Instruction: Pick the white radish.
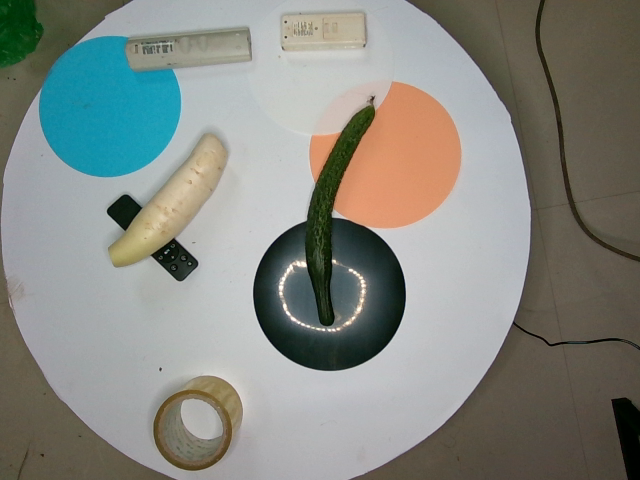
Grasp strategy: vertical